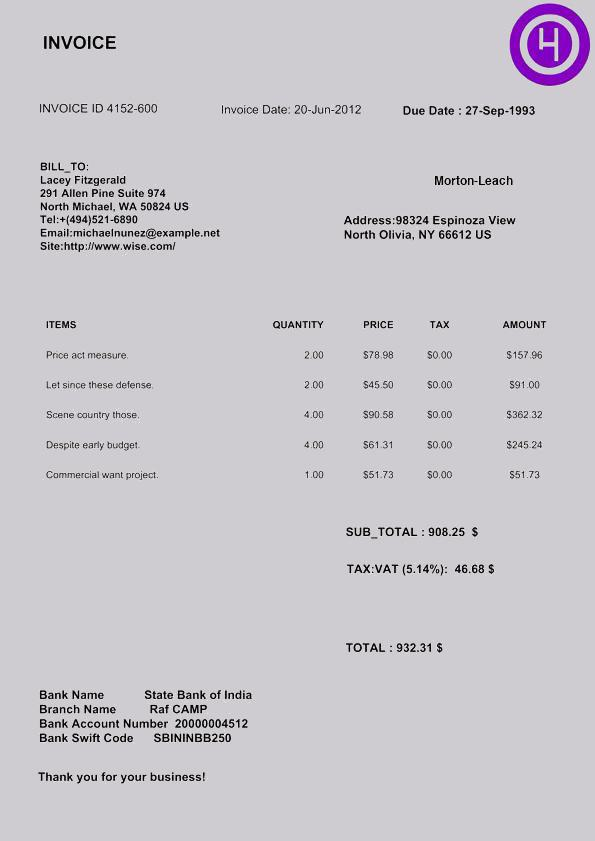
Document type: Invoice